Question: What was observed in the imaging?
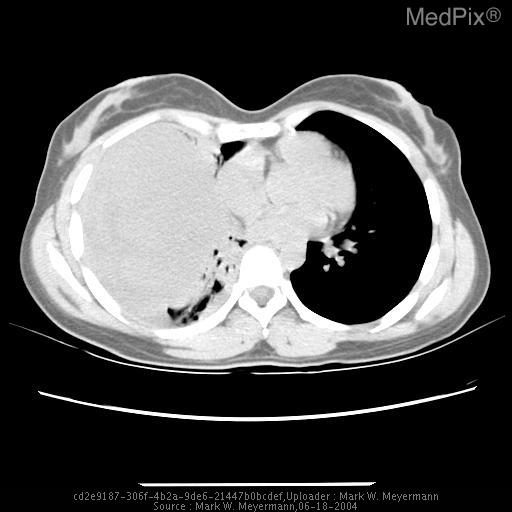
Answer: The imaging shows CT without----There is a 12 x 9 x 10cm mass in the base of the right lung. There is some mass effect on the mediastinal structures, shifting them to the left.  The mediastinal structures are poorly visualized, however, on this non-contrast study. The cardiac fat plane appears to be intact.  There is no significant mediastinal lymphadenopathy demonstrated.  There is a moderate-sized right pleural effusion.
CT with----Axial images were obtained through the thorax demonstrating a large highly vascular right lower thoracic mass.  The mass causes mild left shift with mediastinal structures and has enlarged slightly compared to the prior CT. It is unclear whether the mass originates from the parenchyma or from the chest wall.  There is complete collapse of the right lower lobe and right middle lobe, with a right pleural effusion.  There is no mediastinal adenopathy or additional pulmonary lesions.) Malignant embryonal rhabdomyosarcoma of the right lung..